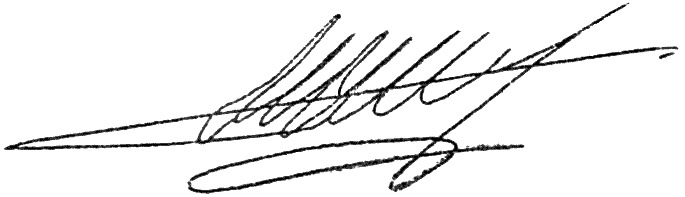
Signature of: mykhailo kostiuk